Question: What do the imaging results show?
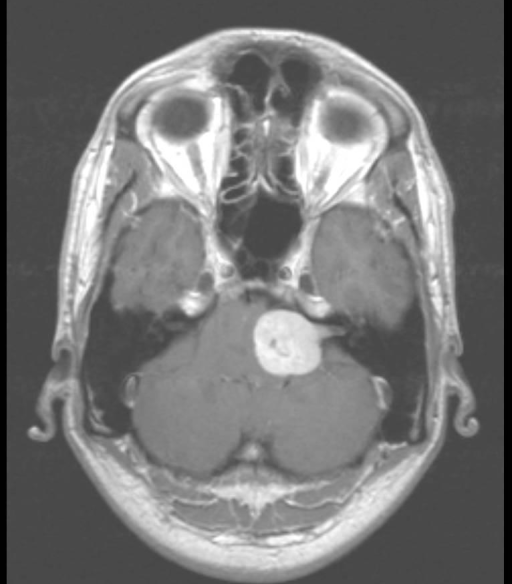
Answer: The imaging shows The MRI reveals an "ice-cream cone" shaped lesion originating from the L. IAC, with extension into the CPA, extending rostrally to compress the left CN V.  It is not invading the brain stem but is compressing it.  On T1, the mass is hypointense with adjacent brain parenchyma and hyperintense on T2 imaging.  There is avid post-gadolinium enhancement on T1 imaging in a slightly heterogenous manner throughout the mass. Mass lesion evident in axial section in the CPA with "ice-cream cone" morphology, originating from the ICA.  Avid post gadolinium contrast enhancement is evident..